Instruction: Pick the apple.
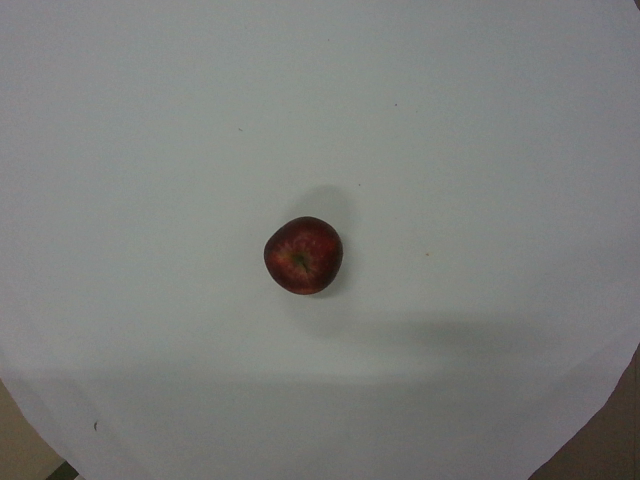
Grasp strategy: vertical